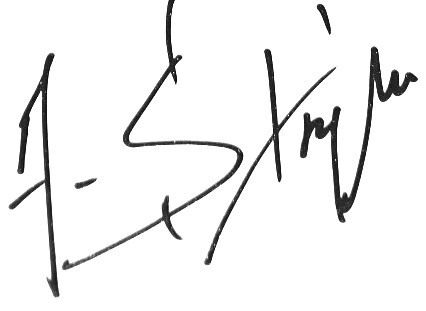
Signature of: andrzej strejlau